Question: What do the imaging results show?
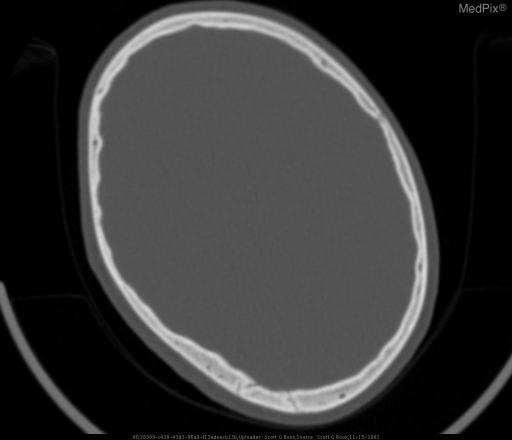
Answer: The imaging shows See Captions.

Saggital suture is displaced laterally and obliquely angled.  The labdoid suture is displaced left posteriorly.  The right coronal suture is fused.
There is a white matter cleft in the right frontal lobe c/w schizencephaly. Axial CT bone window showing right displacement of the lambdoid suture and absent right coronal suture..